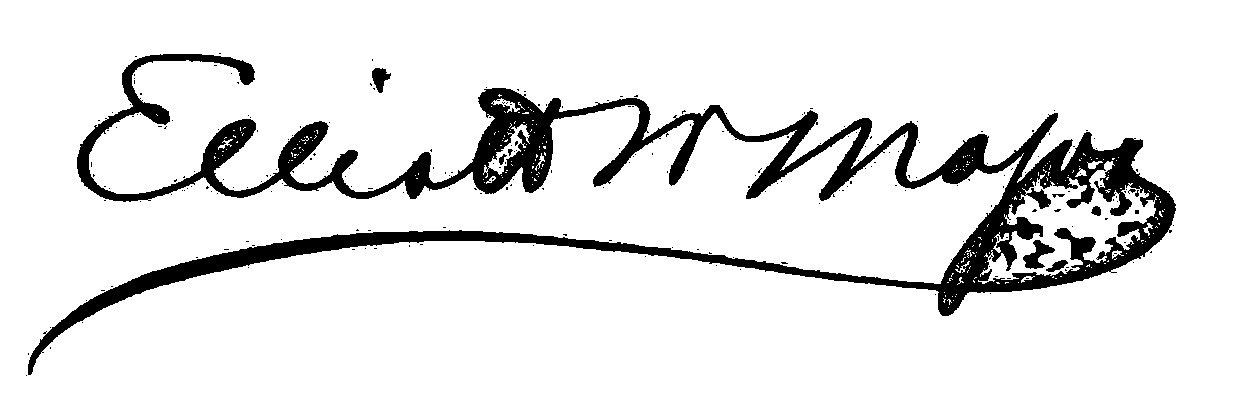
Signature of: elliott woolfolk major